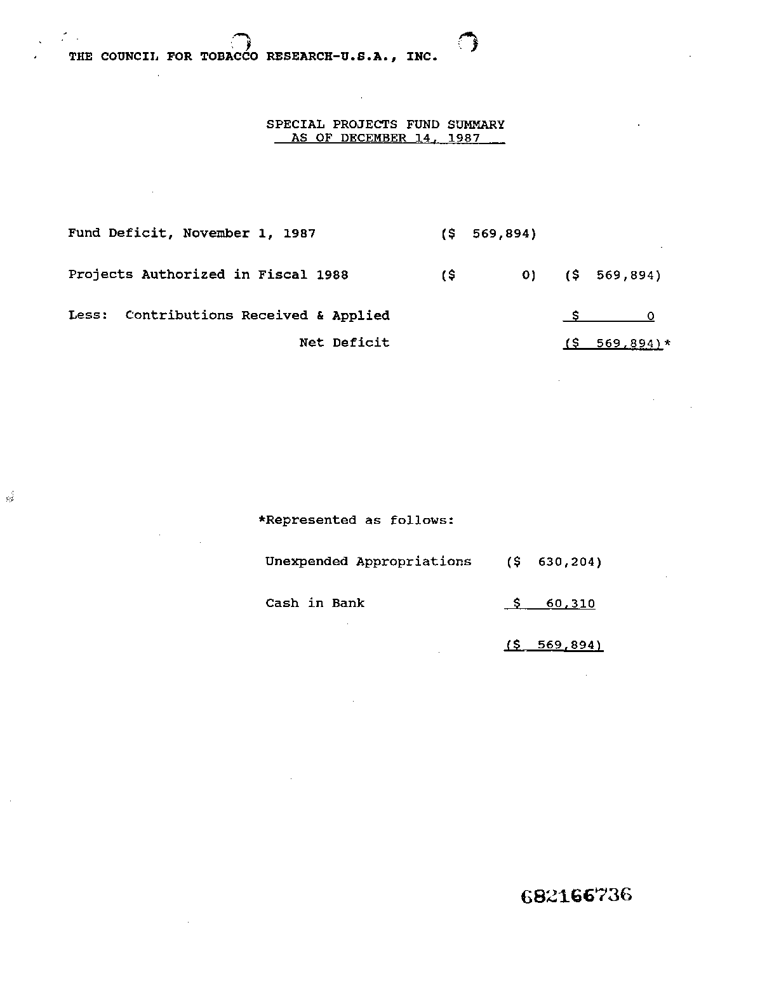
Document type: Invoice